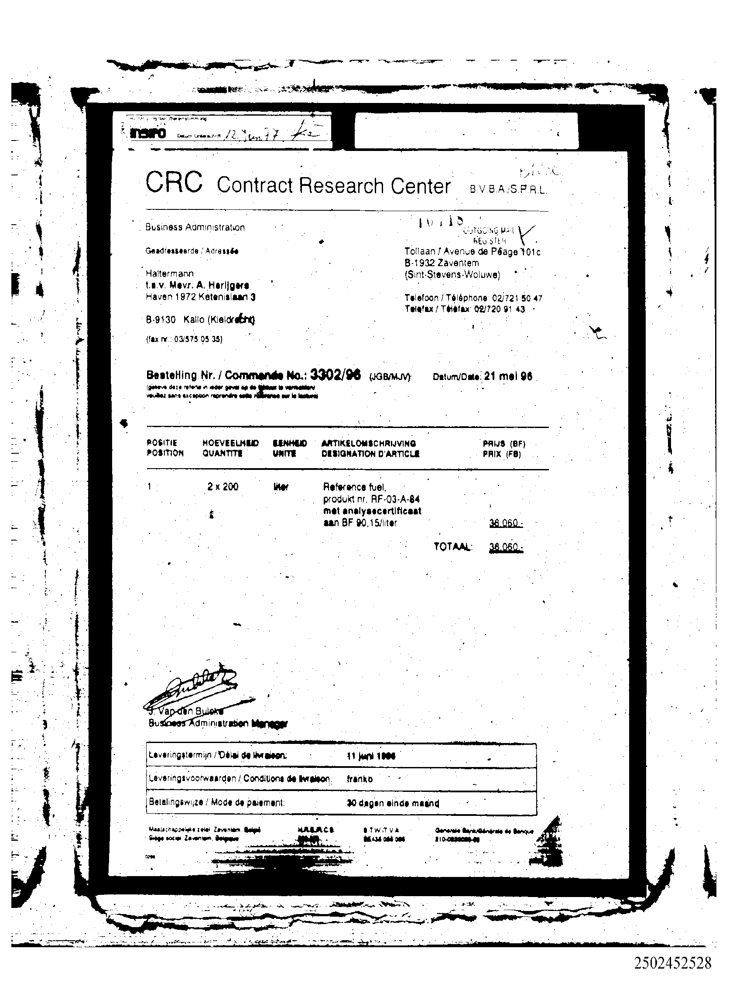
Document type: Invoice